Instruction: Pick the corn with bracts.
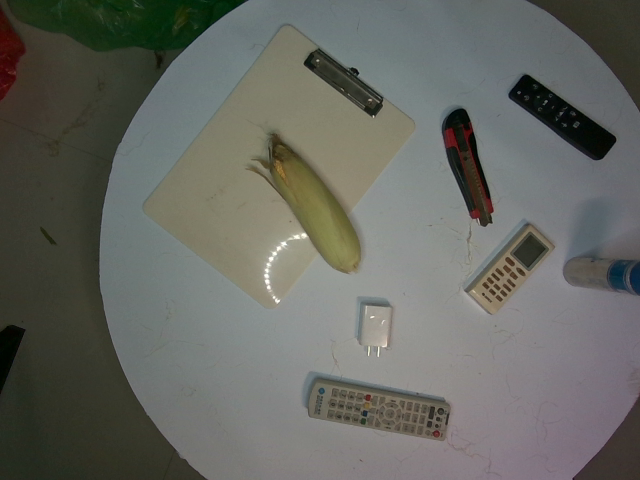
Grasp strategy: vertical